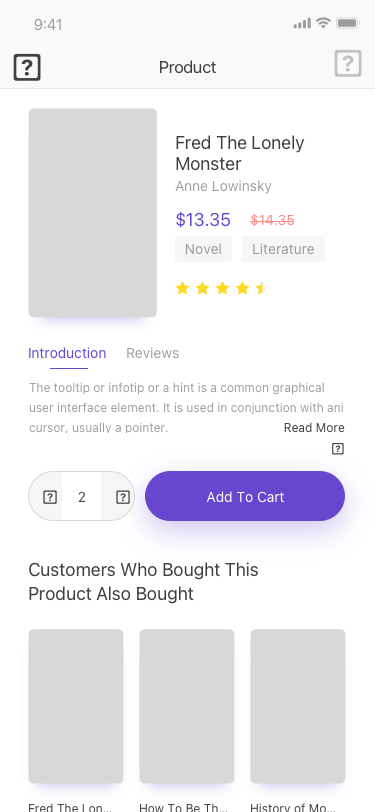
Text in this UI design:
Fred The Lonely Monster
$13.35
$14.35
Anne Lowinsky
Novel
Literature
The tooltip or infotip or a hint is a common graphical user interface element. It is used in conjunction with ani cursor, usually a pointer.
Read More 
Reviews
Introduction

Product

Add To Cart
2


How To Be Th…
Fred The Lon…
History of Mo…
Customers Who Bought This
Product Also Bought
Walton Frick
waltonfrick@gmail.com
Home

About

Categories

Blog

Contact

Log Out
